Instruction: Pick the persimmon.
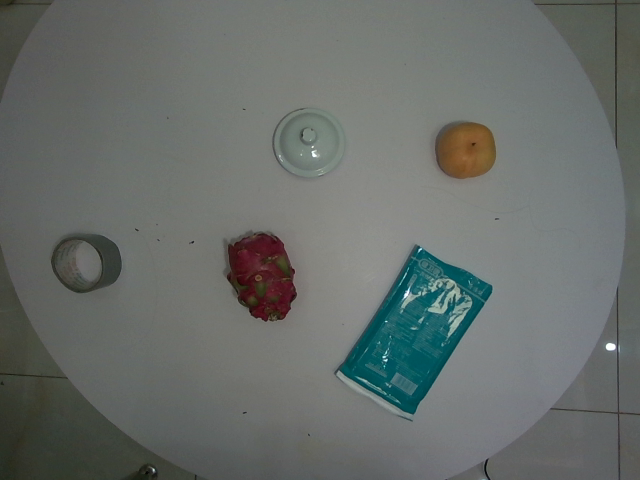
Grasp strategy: vertical